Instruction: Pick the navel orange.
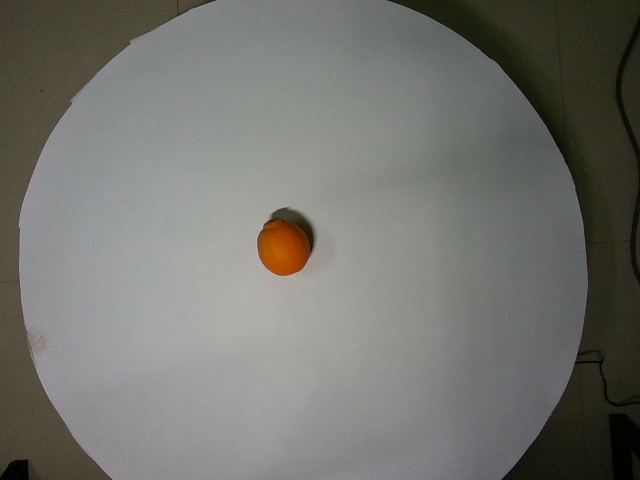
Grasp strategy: vertical